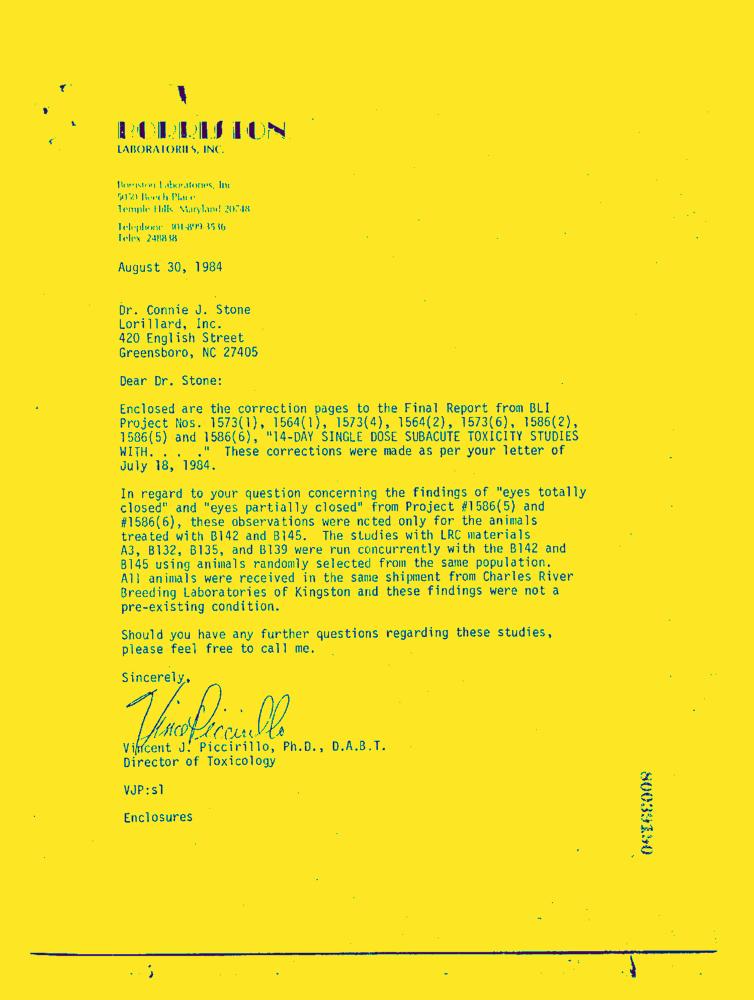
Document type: Letter-Doc